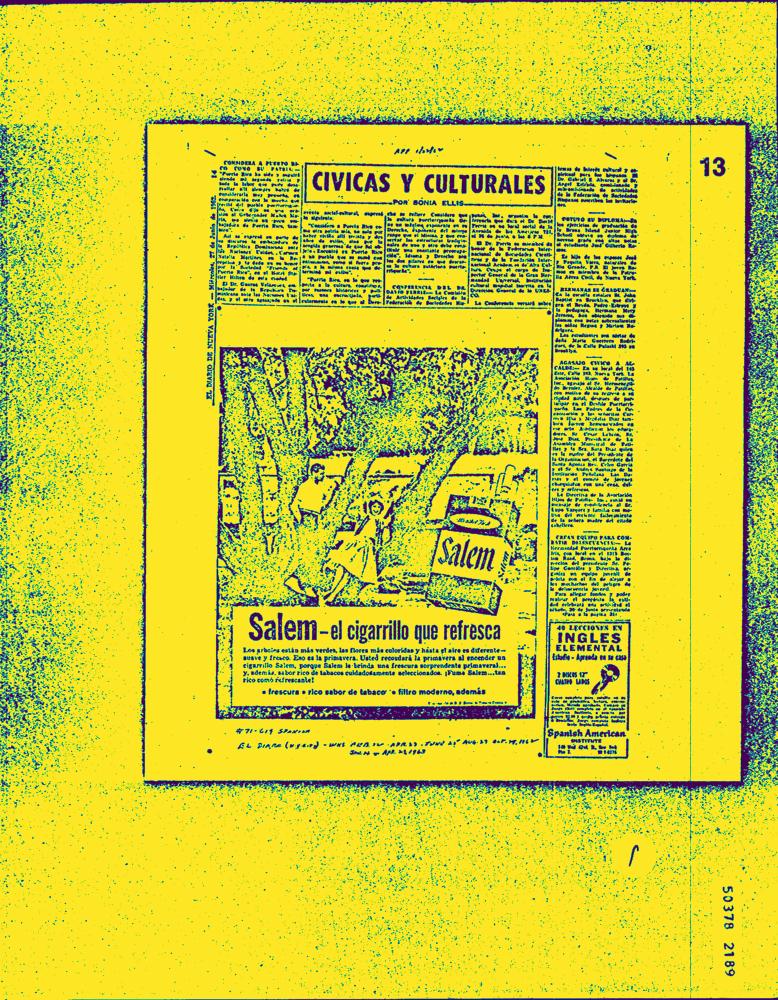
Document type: AD